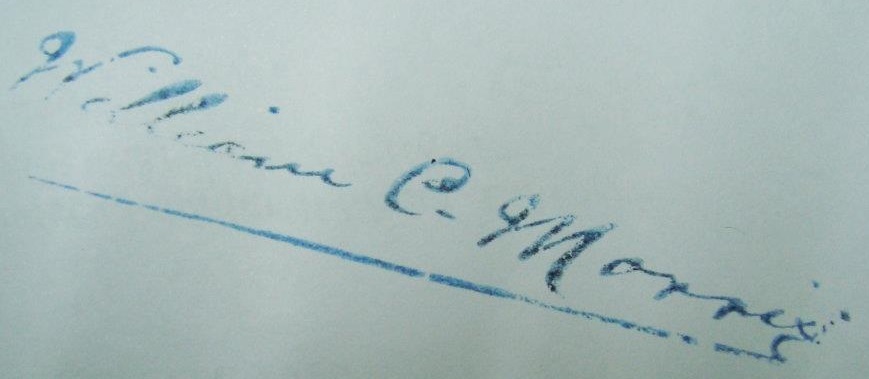
Signature of: william c morris